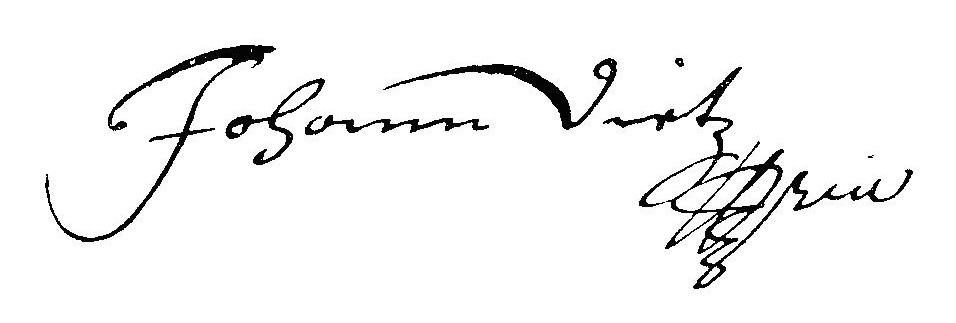
Signature of: johann dietz